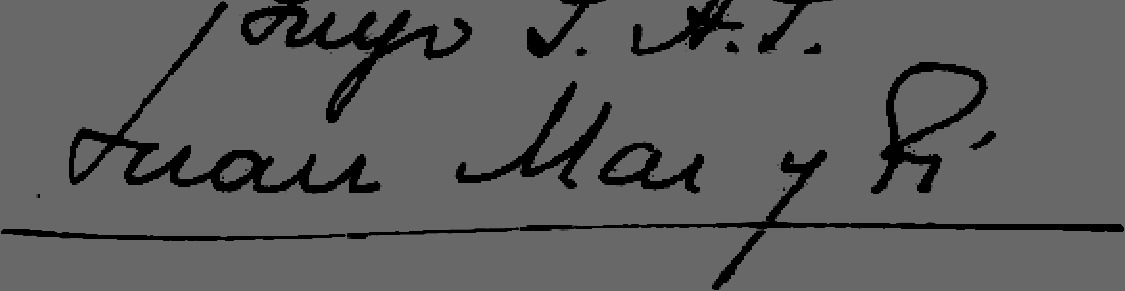
Signature of: juan mas y pi